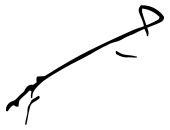
Signature of: reza shah